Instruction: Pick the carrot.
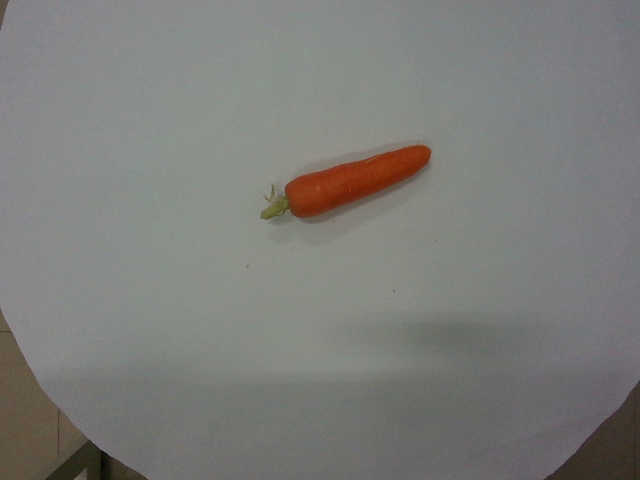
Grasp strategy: vertical